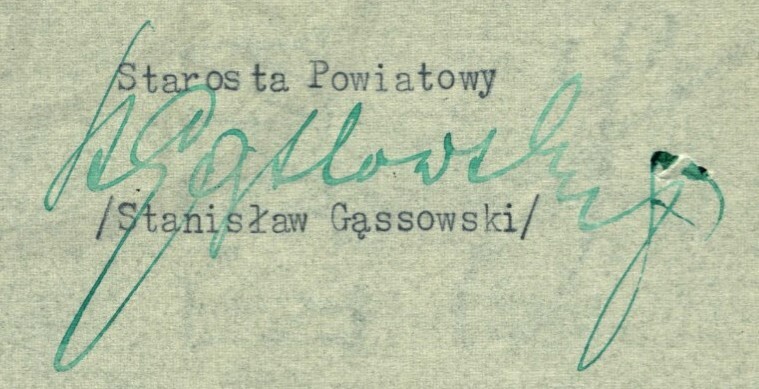
Signature of: stanisław gąssowski